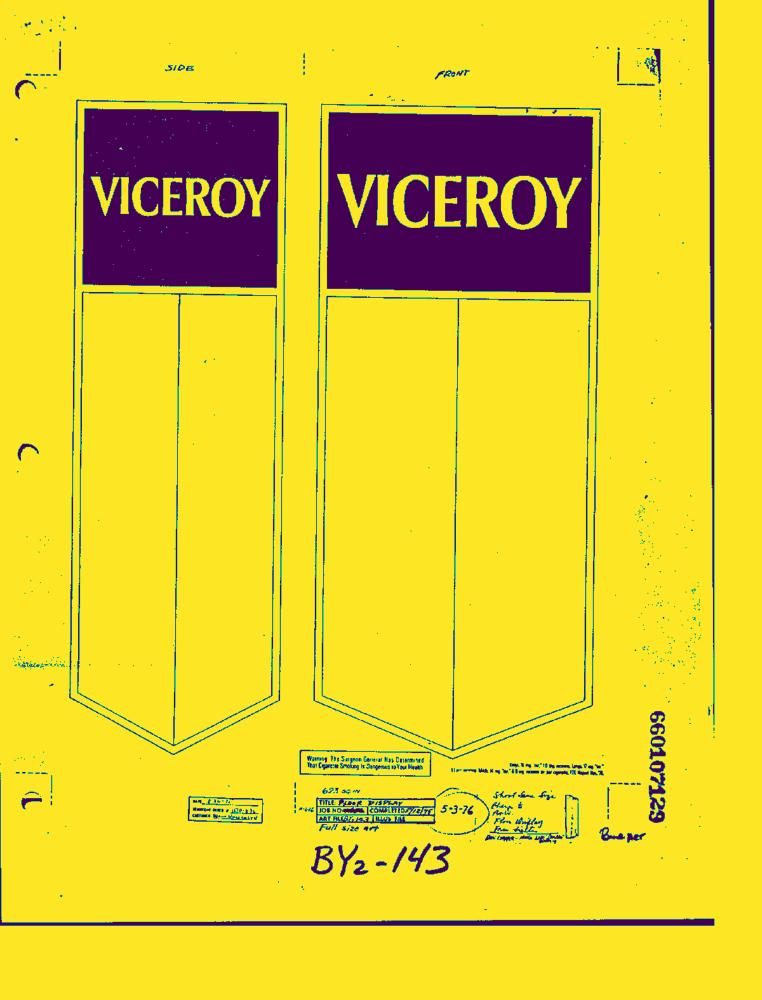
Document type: AD